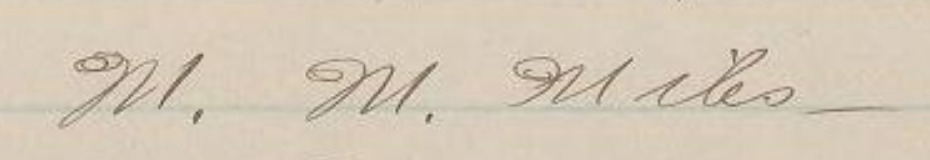
Signature of: mary may miles